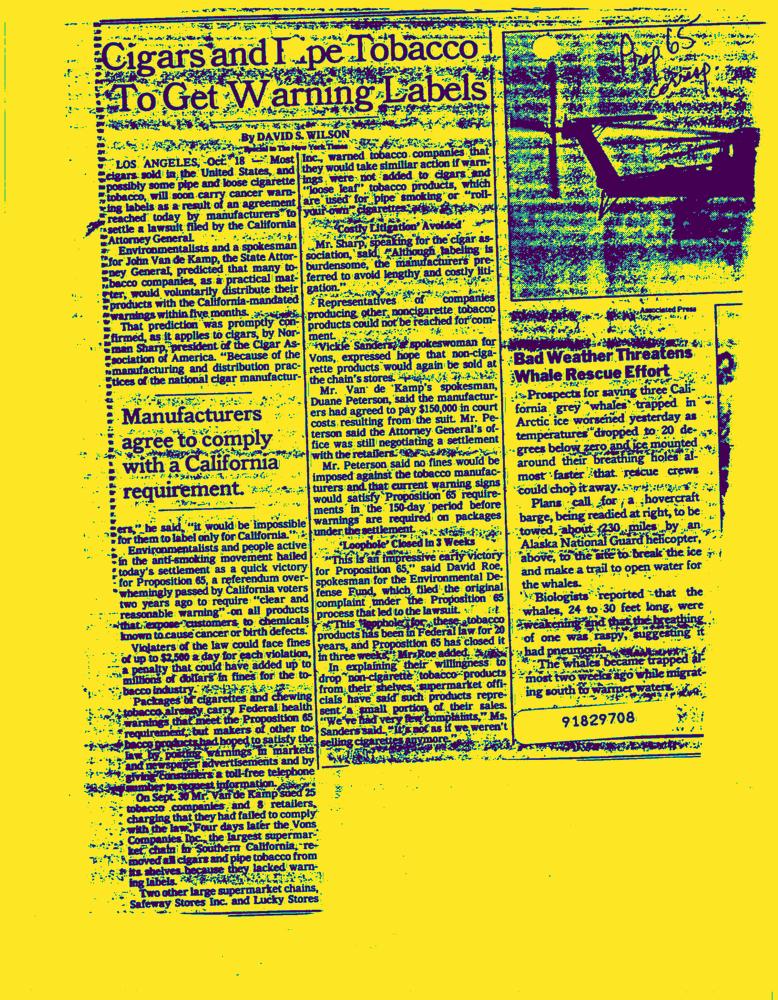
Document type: News-Article